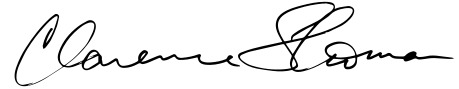
Signature of: clarence thomas